Question: Talk about the condition:
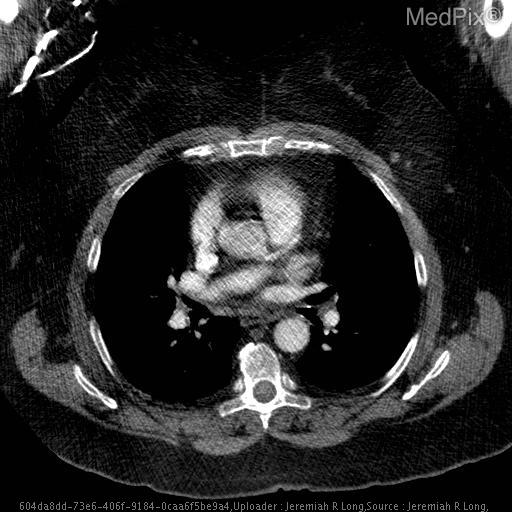
Answer: The disease is discussed as: Lipomatous hypertrophy of the interatrial septum (LHAS) is a benign process characterized by accumulation of fat within the interatrial septum.  The incidence of LHAS is 1% in autopsy series and increases with increasing age and obesity.  This lesion is of little clinical significance; patients with LHAS have slightly higher risk of supraventricular tachycardia, and several cases of hemodynamically significant SVC obstruction have been reported.  Otherwise, LHAS tends to be an incidental finding.
	At imaging, LHAS demonstrates fat attenuation and follows the signal intensity of fat on MR sequences.  Narrowing of the lesion around the fossa ovalis lends the lesion a dumbbell-shaped contour.
	The presence of fat in a cardiac mass excludes lesions such as myxomas, fibromas, and fibroelastosis.  Cardiac lipomas are uncommon lesions and tend to be subendocardial or subpericaridal in location, and generally a capsule can be found at imaging.  Cardiac liposarcomas are extremely rare, often presenting with metastases or cardiac constrictive symptoms.